Question: What jurisdiction, city, or county is the document associated with?
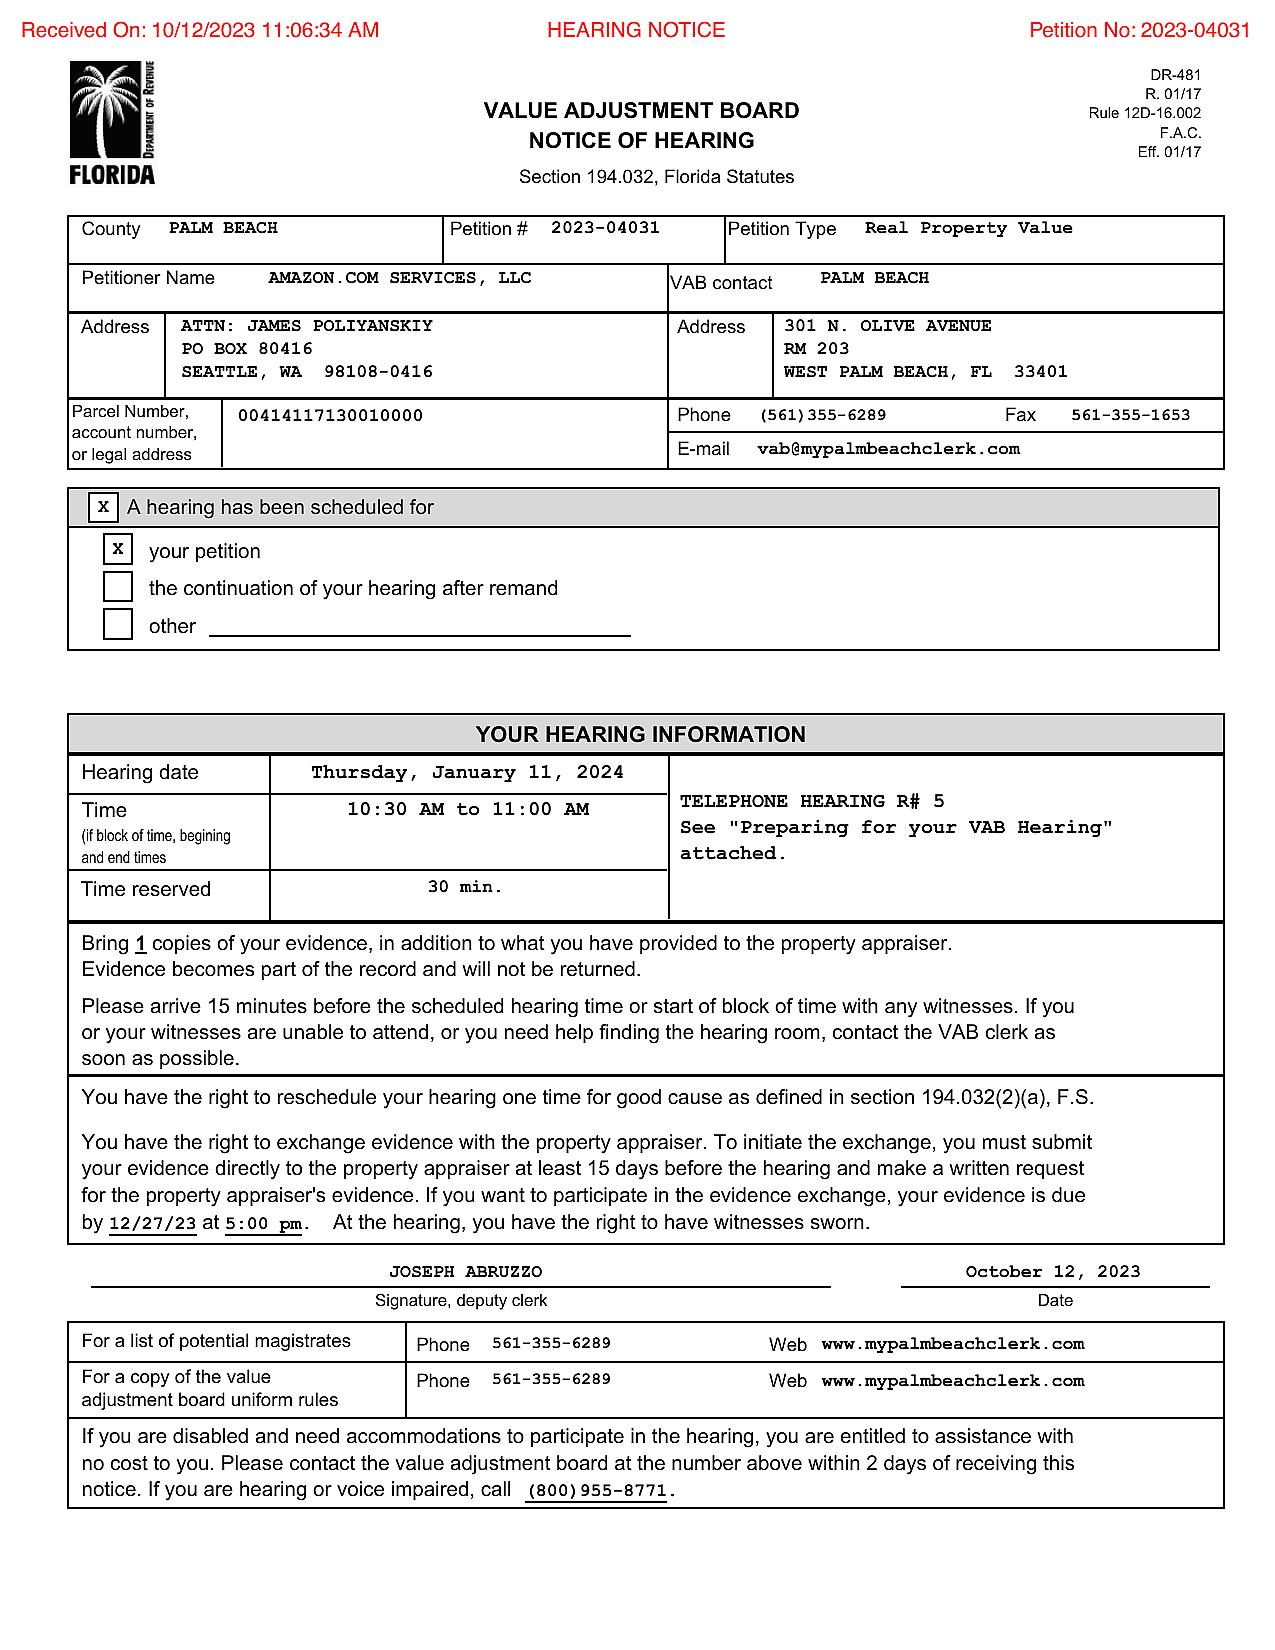
Answer: "PALM BEACH"